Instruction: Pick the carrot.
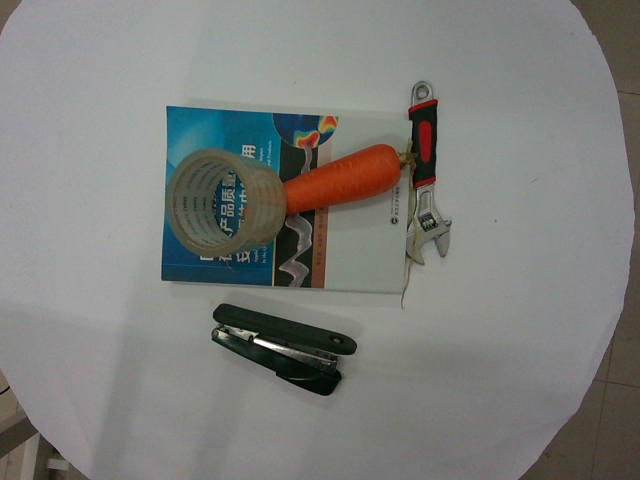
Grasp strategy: vertical